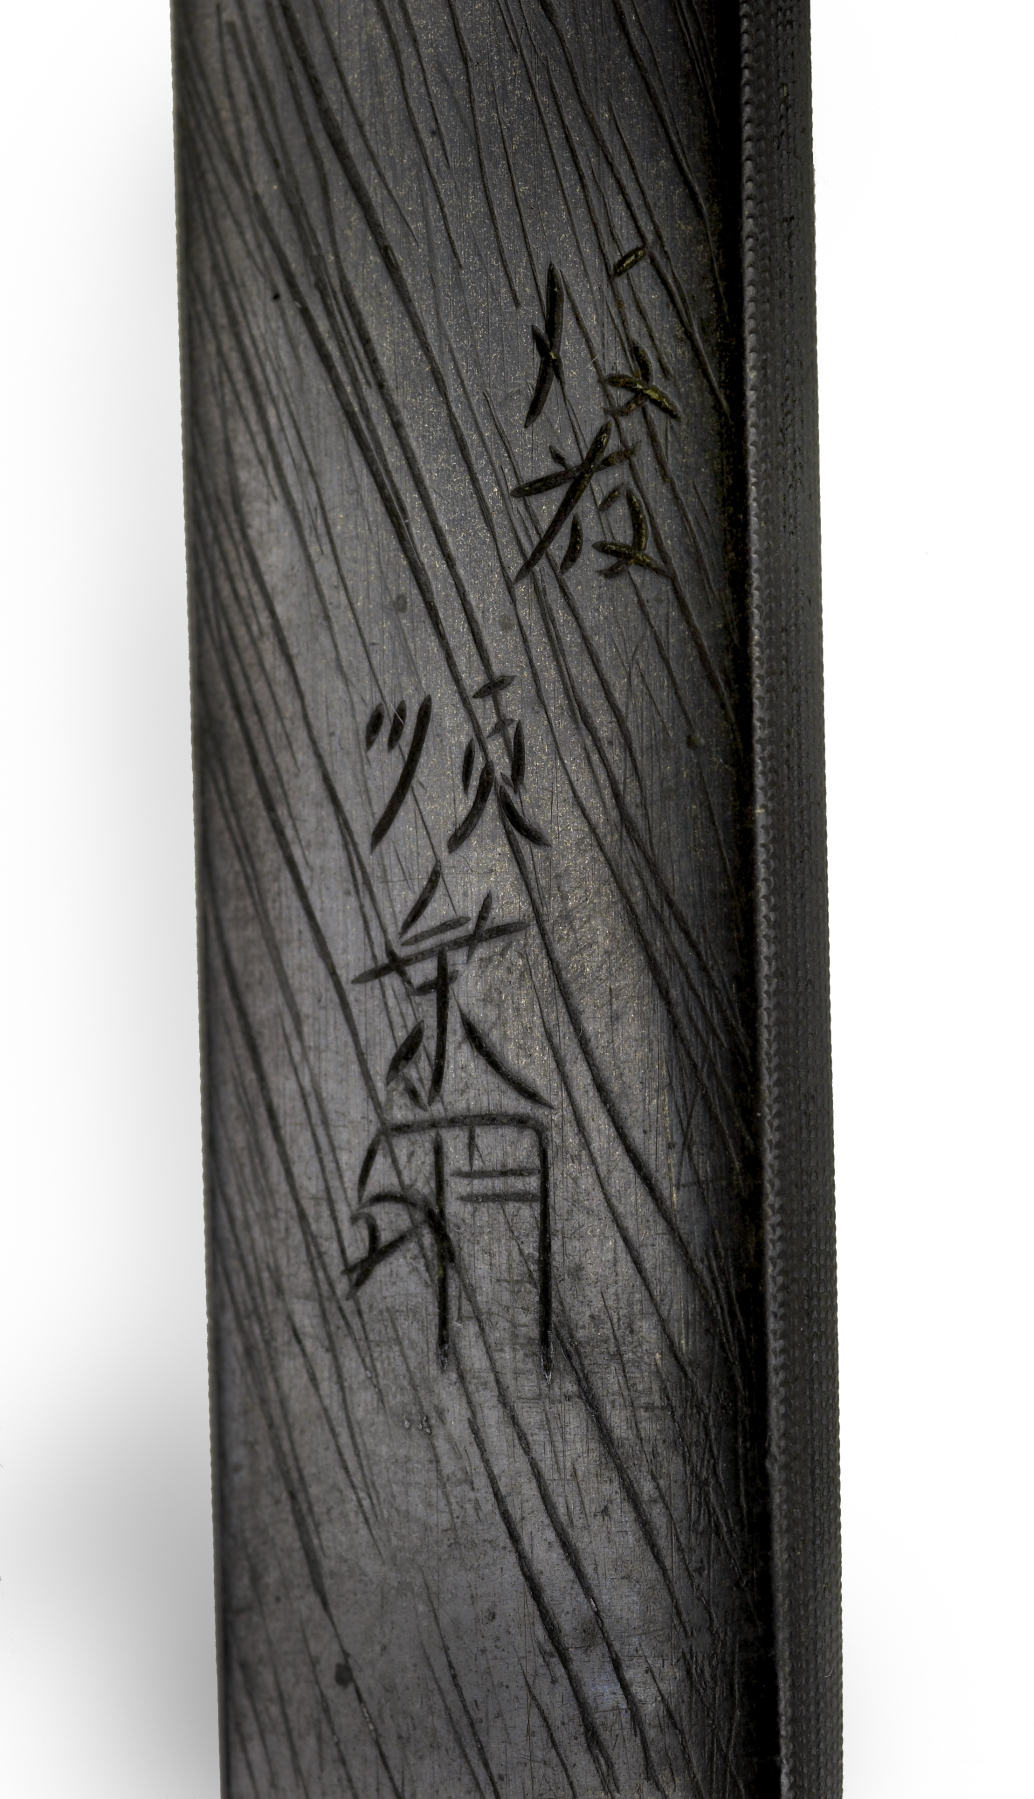
Signature of: gotō junjō